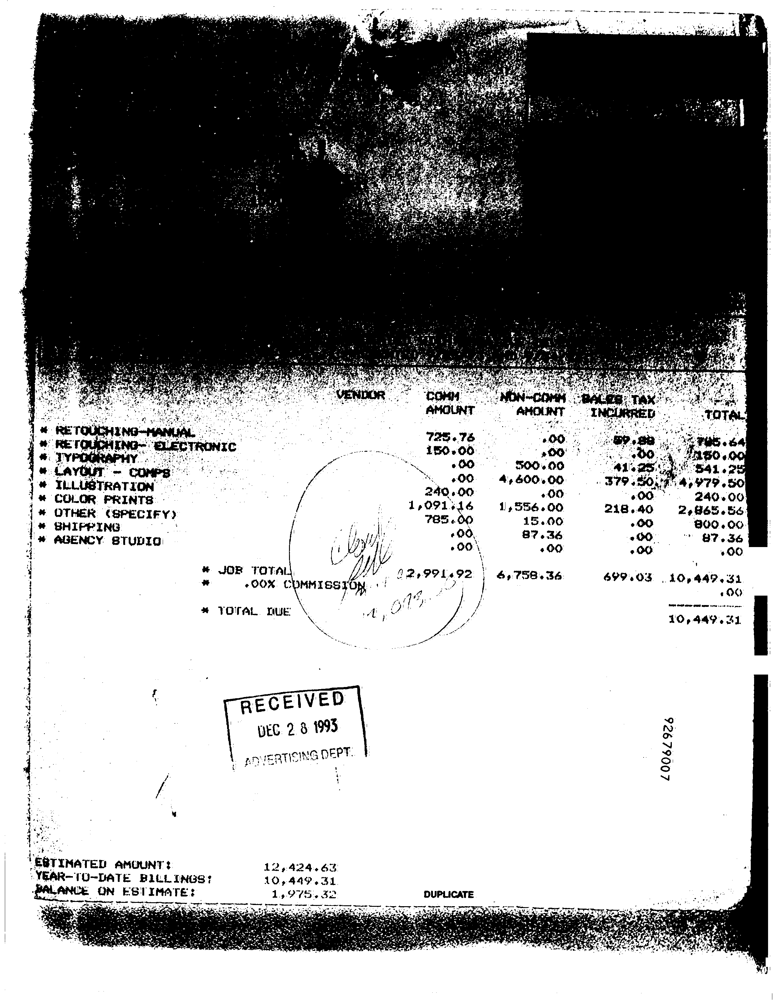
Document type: Invoice